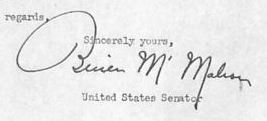
Signature of: brien mcmahon